Question: What do the imaging results show?
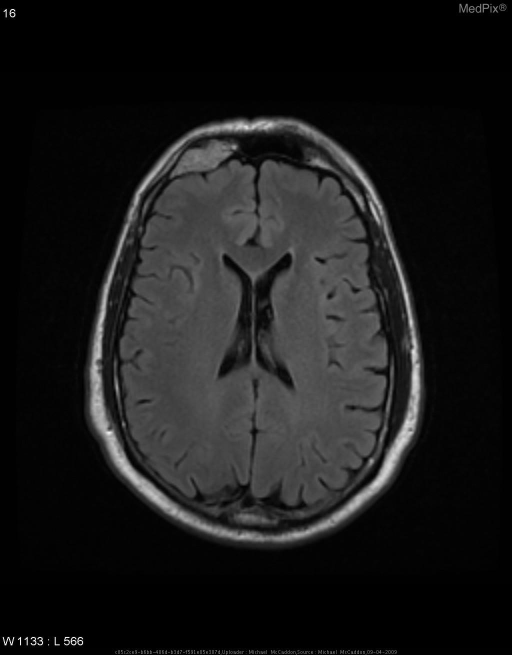
Answer: The imaging shows Skull Series:  There is a small lesion adjacent to the right frontal sinus measuring 2.6 x 1.5 cm in size. This lesion has a partially sclerotic margin and no other significant osseous abnormality is seen.

CT:  There is an expansile intra-osseous lesion, measuring approximately 3.1 x 1.3 cm, in the right frontal bone, with a thin sclerotic rim with preservation of the trabeculae. There is an apparent disruption in the cortex anteriorly, which is well corticated and likely represents an enlarged
feeding vessel. There is no periosteal reaction.

MRI: Expansile lesion of the frontal bone.  Low in signal on T1, high signal on T2, and avid enhancement post contrast.  Foci of high signal on T1 are noted, most likely representing fat. Hyperintense intra-osseous lesion right frontal bone..